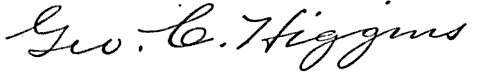
Signature of: george cleaveland higgins